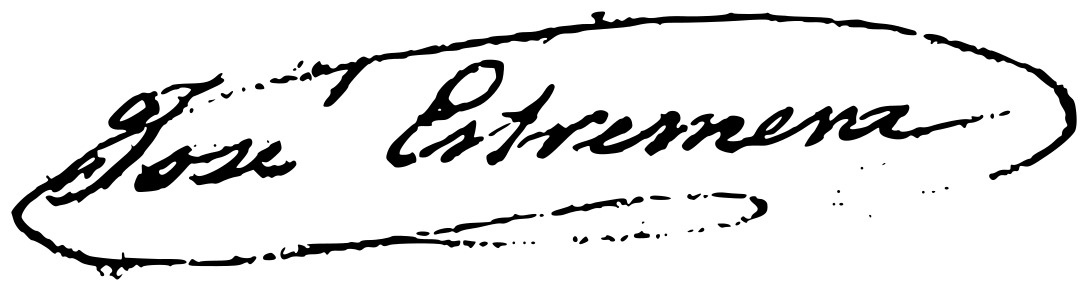
Signature of: josé estremera